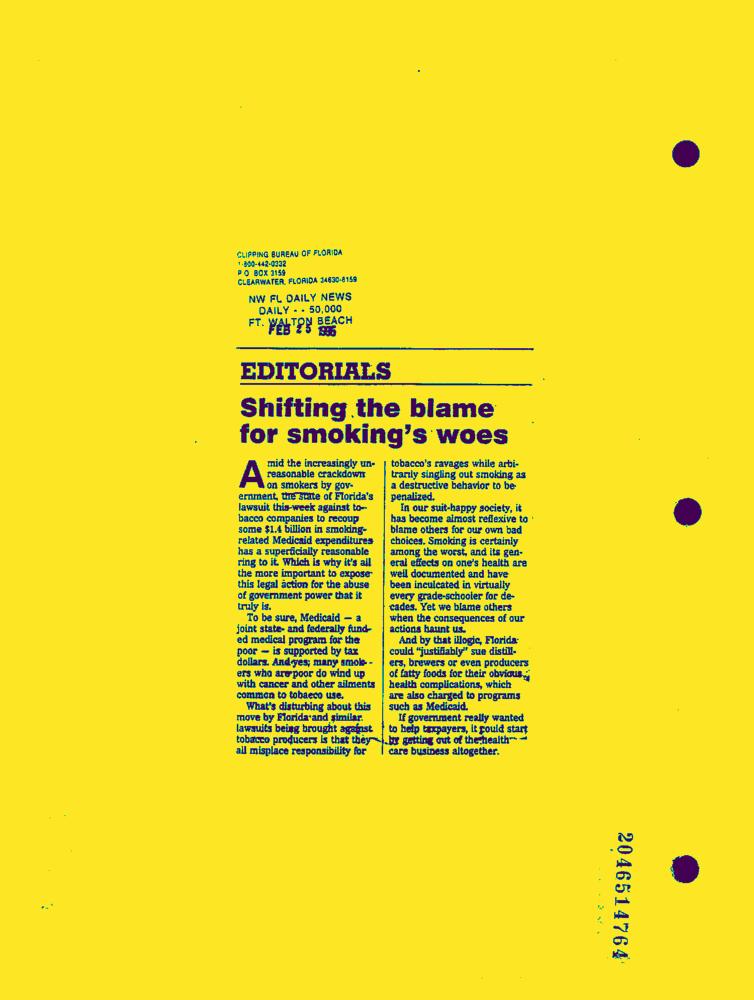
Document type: News-Article